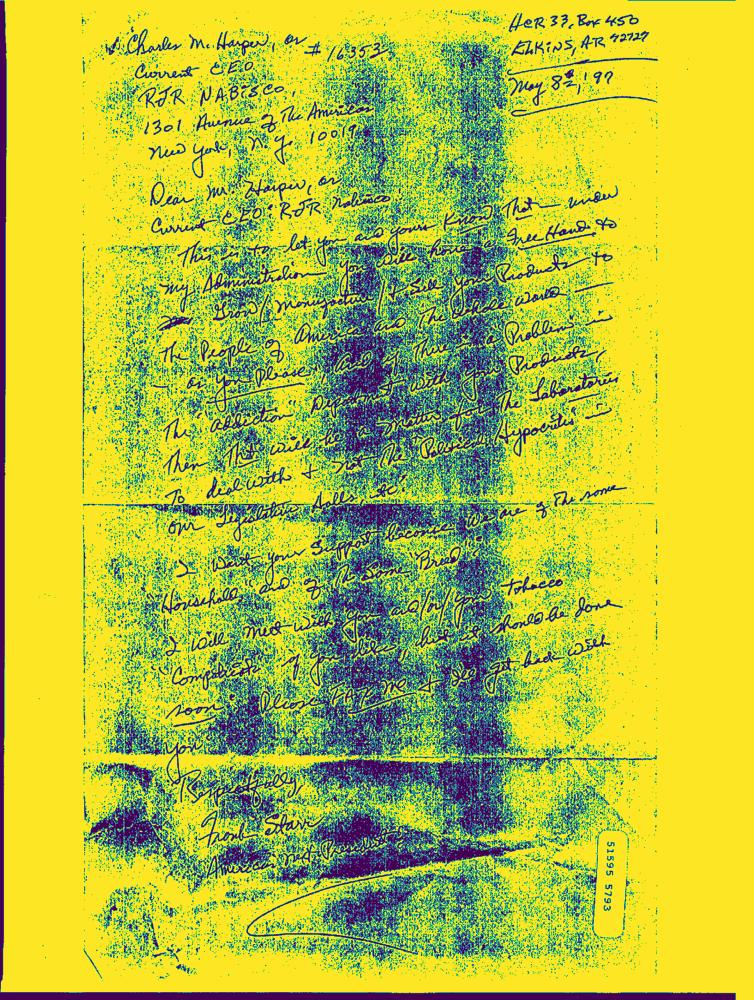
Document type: Hand-Written